Question: What could the diagnosis suggest?
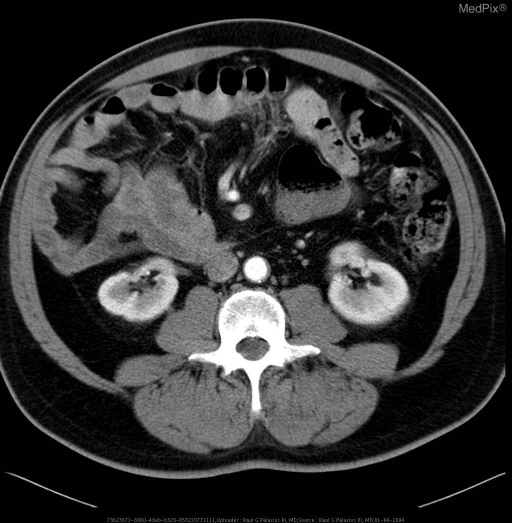
Answer: The possible diagnosis includes Malrotation
Diverticulitis
Acute Appendicitis
Mesenteric Adenitis
Infectious Enteritis
Atypical cholecystitis.